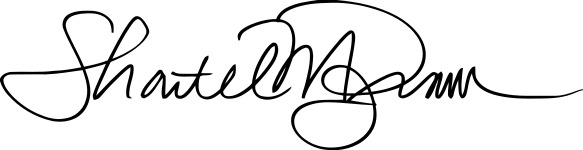
Signature of: shontel brown